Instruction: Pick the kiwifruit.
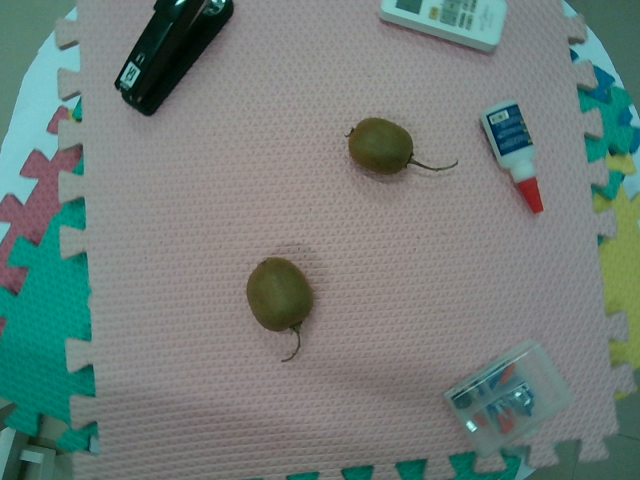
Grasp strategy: vertical